Question: In what way does the history help explain the case?
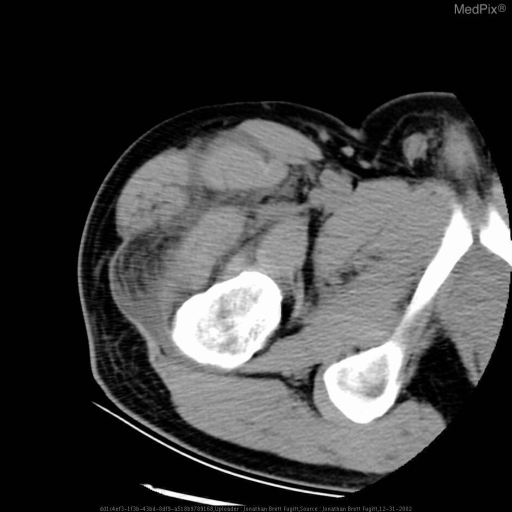
Answer: The patient's history of 57 y/o diabetic male presents to ER with painful swollen right upper leg progressing over two days. is key in understanding the case.